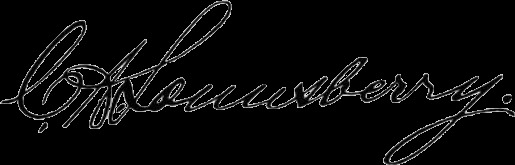
Signature of: clement a lounsberry